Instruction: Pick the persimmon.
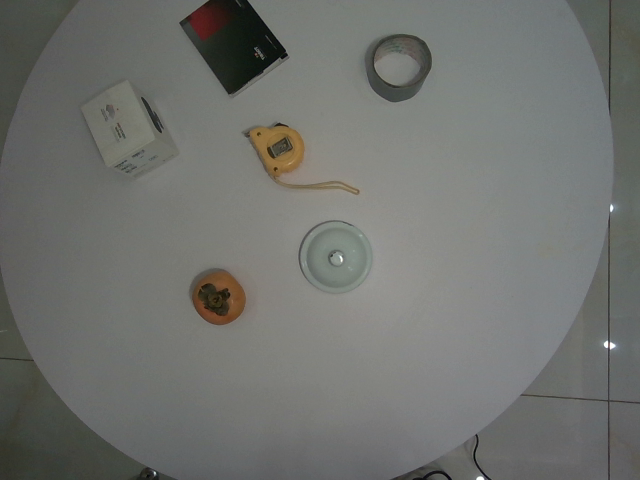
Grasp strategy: vertical